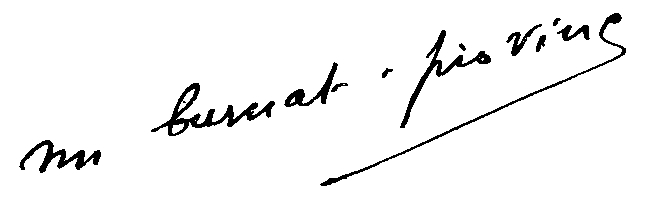
Signature of: marguerite burnat provins